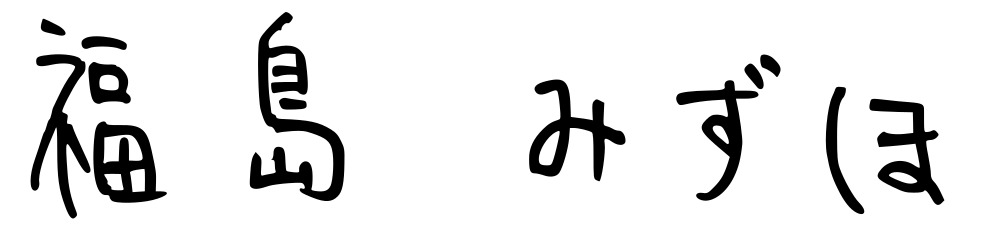
Signature of: mizuho fukushima